Question: What is the potential diagnosis?
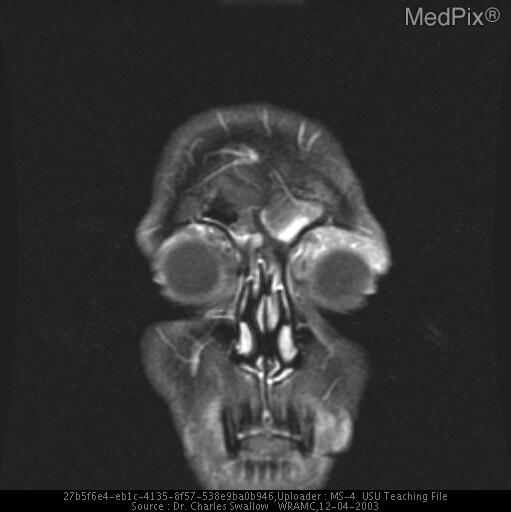
Answer: The possible diagnosis includes Metastatic tumors (carcinomas of lung, prostate, GI, renal, skin, (breast in female)); lacrimal gland lesions (infiltrative processes and epithelial neoplasms); mesenchymal tumors (fibroma, fibrosarcoma, leiomyosarcoma, fibrous histiocytoma, and rhabdomyosarcoma (most common orbit tumor in children)); neurogenic tumors (neurofibroma, Schwannoma, and gliomas and meningiomas of the optic nerve); inflammations; structural lesions (dermoid cysts and mucoceles); vascular neoplastic lesions; lymphoproliferative lesions..